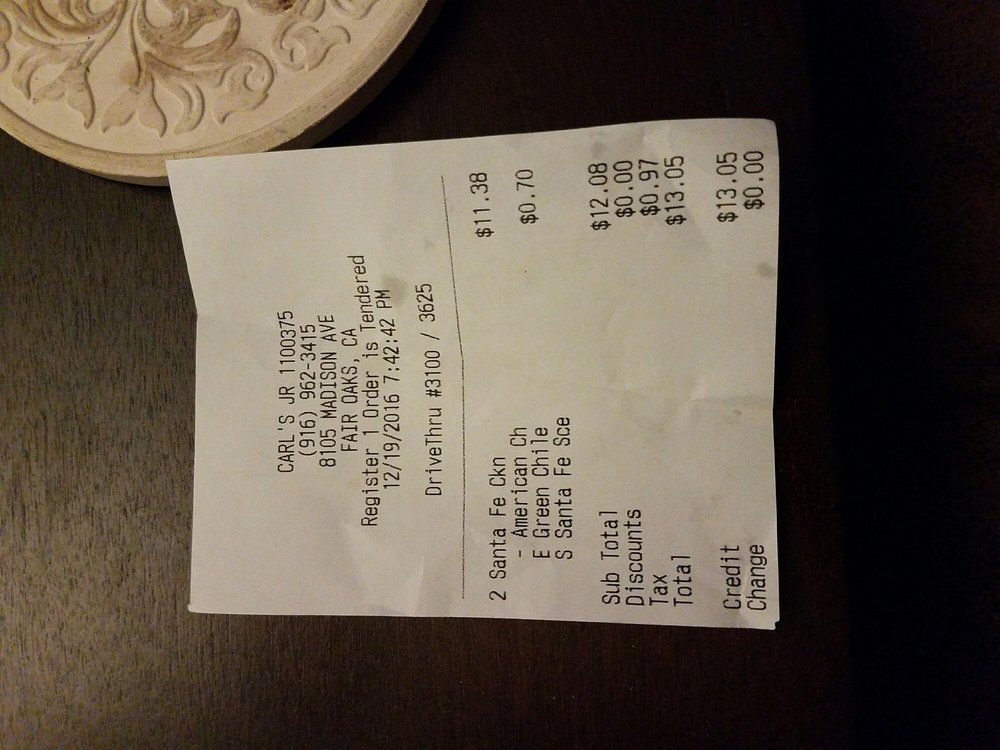
gt_parse: date: 12/19/2016
criticals: name: Total
price: $13.05
store: CARL'S JR 1100375
tell: (916) 962-3415